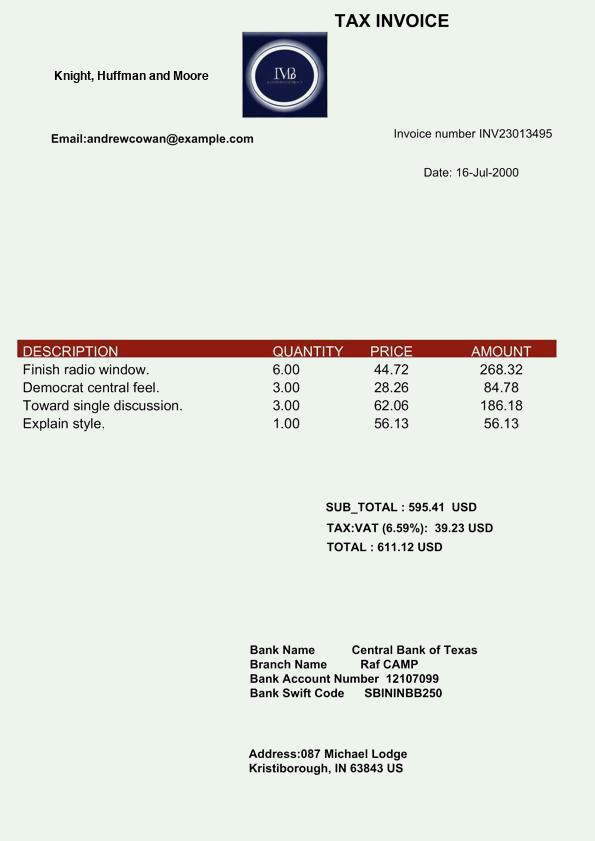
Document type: Invoice